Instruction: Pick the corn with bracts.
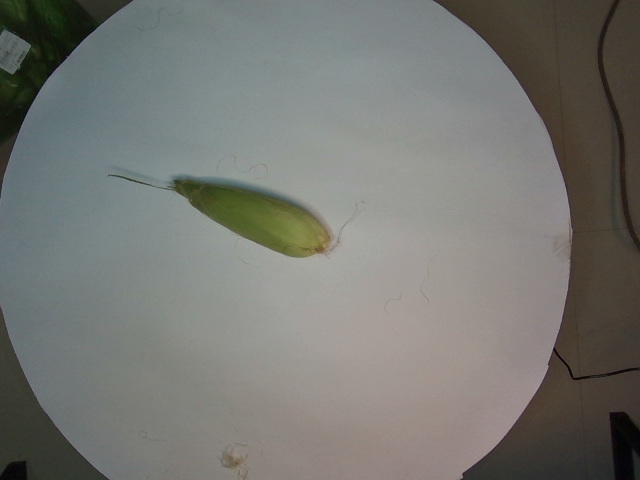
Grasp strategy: vertical